Question: Talk about the condition:
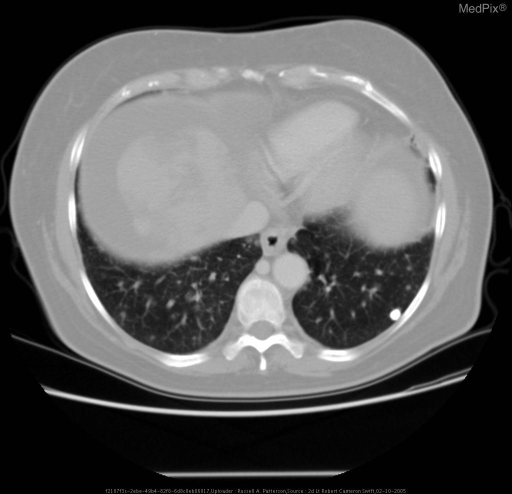
Answer: The disease is discussed as: The lung nodules are likely adenocarcinoma, which is the most common type of lung cancer in most recently reported series, and is the most frequent histologic type in women and nonsmokers of either sex.

This patient has a 40 pack year hx of smoking.  Metastasis is the most common neoplasm in an adult liver, and the liver is the second most common site for metastatic spread, after the lymph nodes.  The patient also has recurrent breast cancer.  Infiltrating ductal carcinoma is the most common type of invasive breast cancer, accounting for 70 to 80 percent of invasive lesions.

The final pathology report indicates that the liver mass is adenocarcinoma, with the special stains being consistent with breast tissue.  The TTF1 stain is 70-80% specific for lung metastasis, and it is negative in this case.  The recurrent breast cancer stage is T3N2M2 with metastasis to the liver and presumably lung.